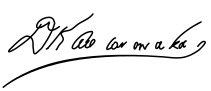
Signature of: david kawānanakoa